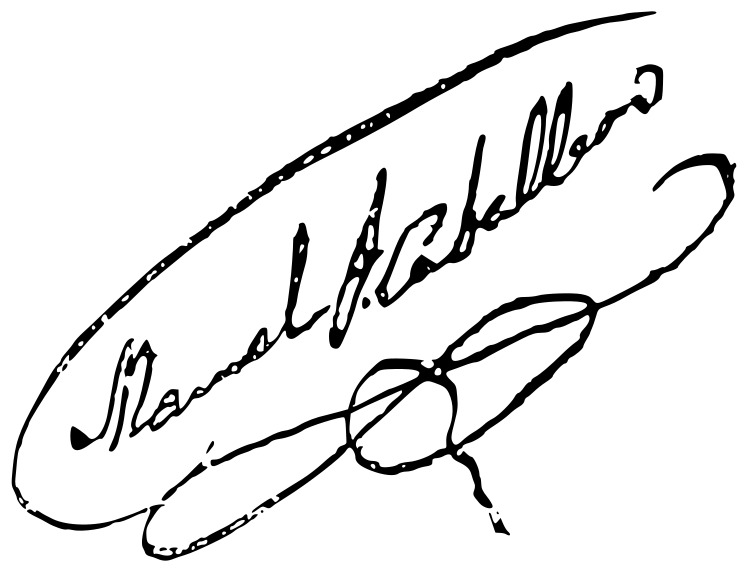
Signature of: manuel fernández caballero